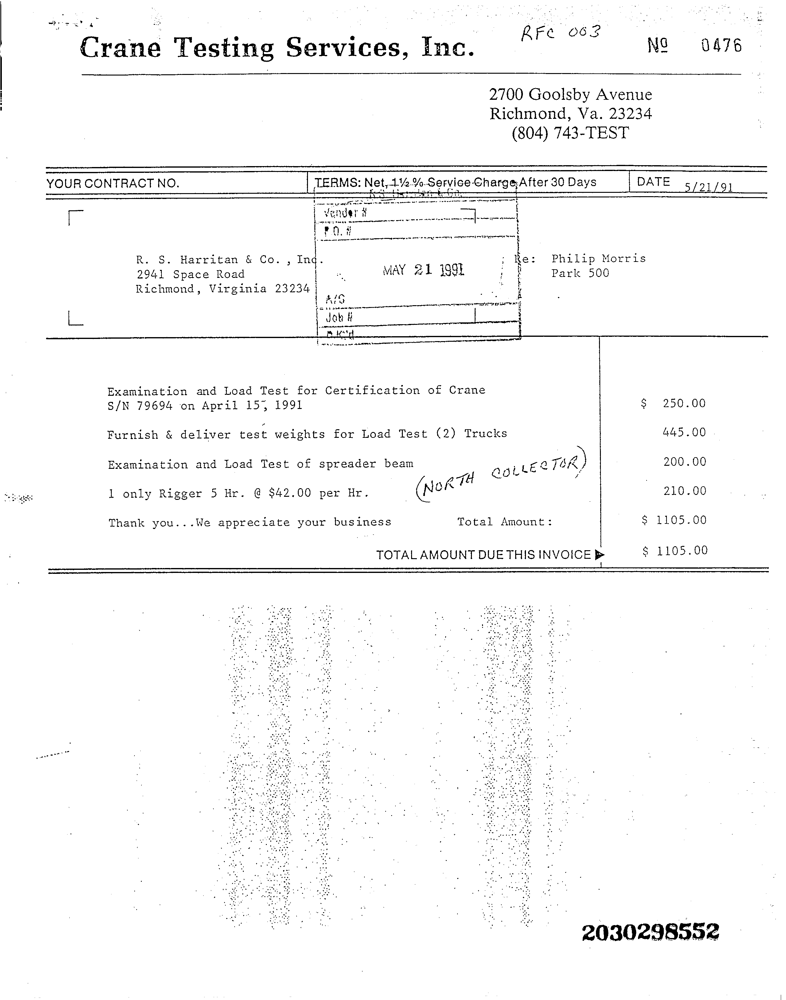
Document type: Invoice